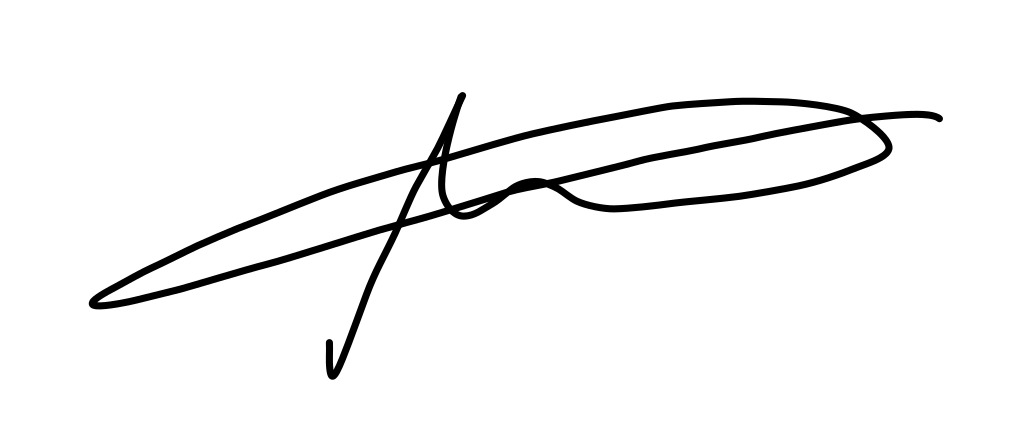
Signature of: leonid volkov